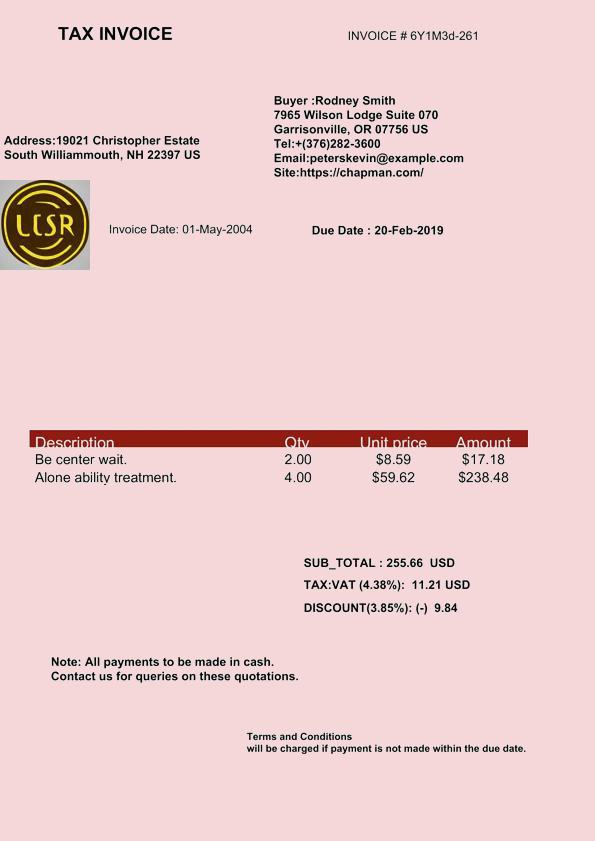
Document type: Invoice